Question: What was observed in the imaging?
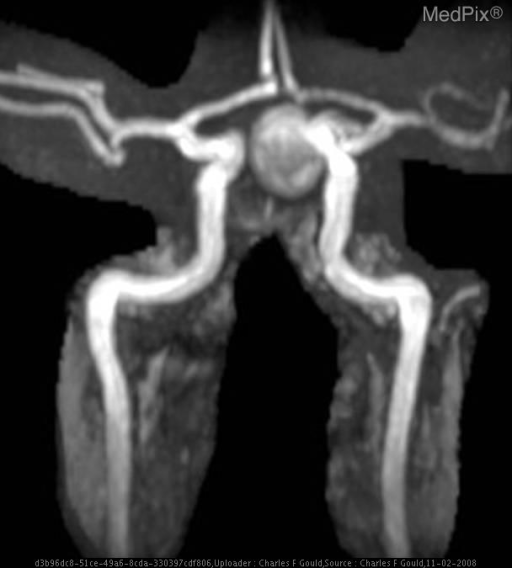
Answer: The imaging shows CT:  There is a berry aneurysm arising from the supraclinoid portion of the left internal carotid artery, measuring 16 mm AP x 13.5 mm CC x12 mm LAT with a 5-mm neck. The aneurysm projects medially and inferiorly from its origin and encroaches on the optic chiasm and pituitary fossa. The pituitary infundibulum may be displaced posteriorly.

MR:  The ventricles are the upper limits of normal in size. There is a mixed but primarily hypointense signal foci in the parasellar region to the left of midline superimposed over the sella.  On T2WI this has a hypointense signal similar to the signal void of the vesicle.  MR (T1W-Gd) shows enhancement.

MRA of the circle of Willis shows a flow void component and a central heterogeneous hyperintense signal component. MRA of the circle of Willis demonstrates once again a flow void component with central heterogeneous hyperintense signal component..